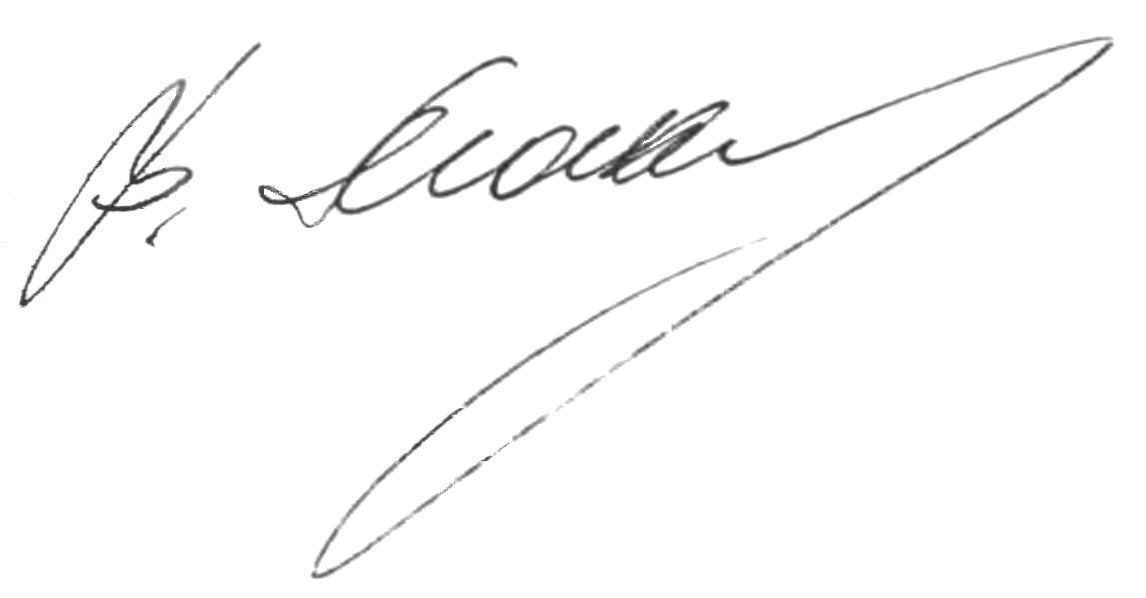
Signature of: vyacheslav makarov